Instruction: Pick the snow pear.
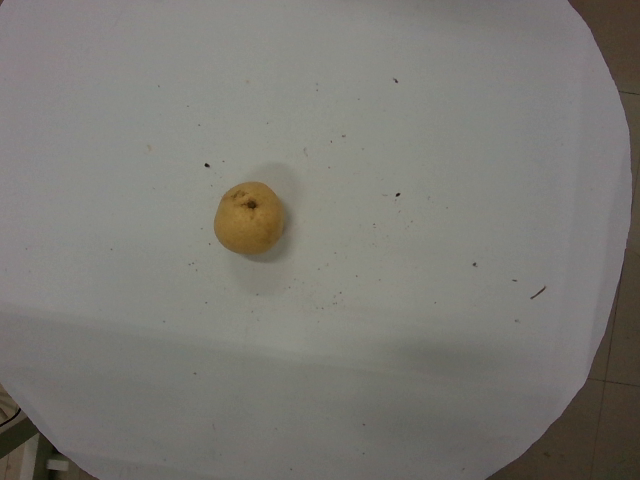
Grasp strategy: vertical